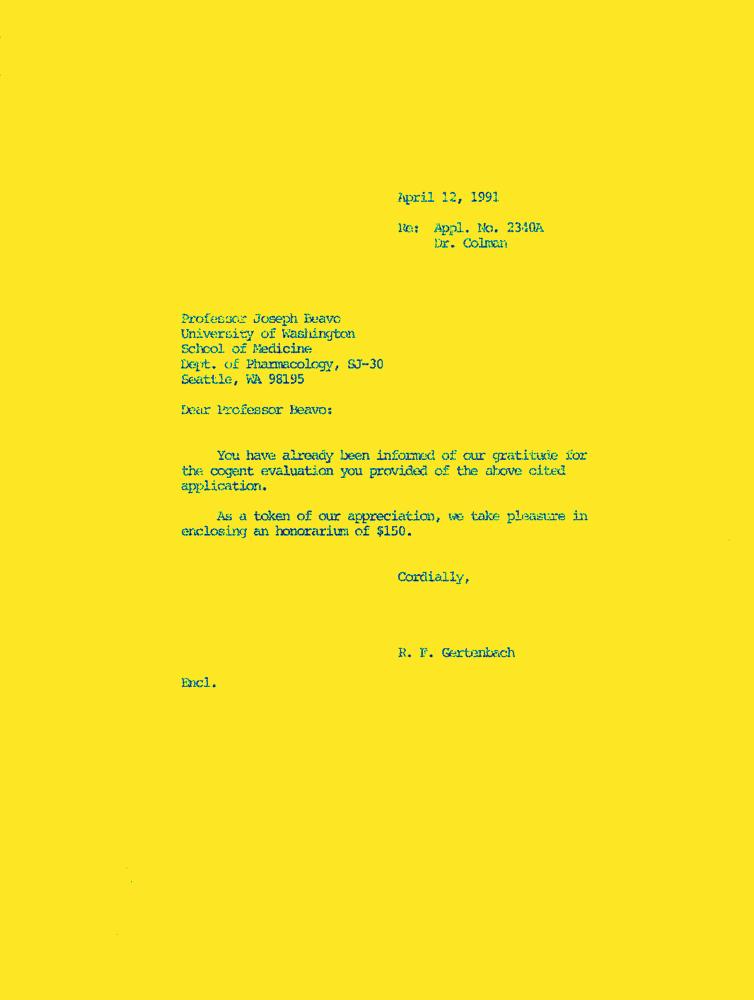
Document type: Letter-Doc